Question: Can you provide the account number mentioned in the document?
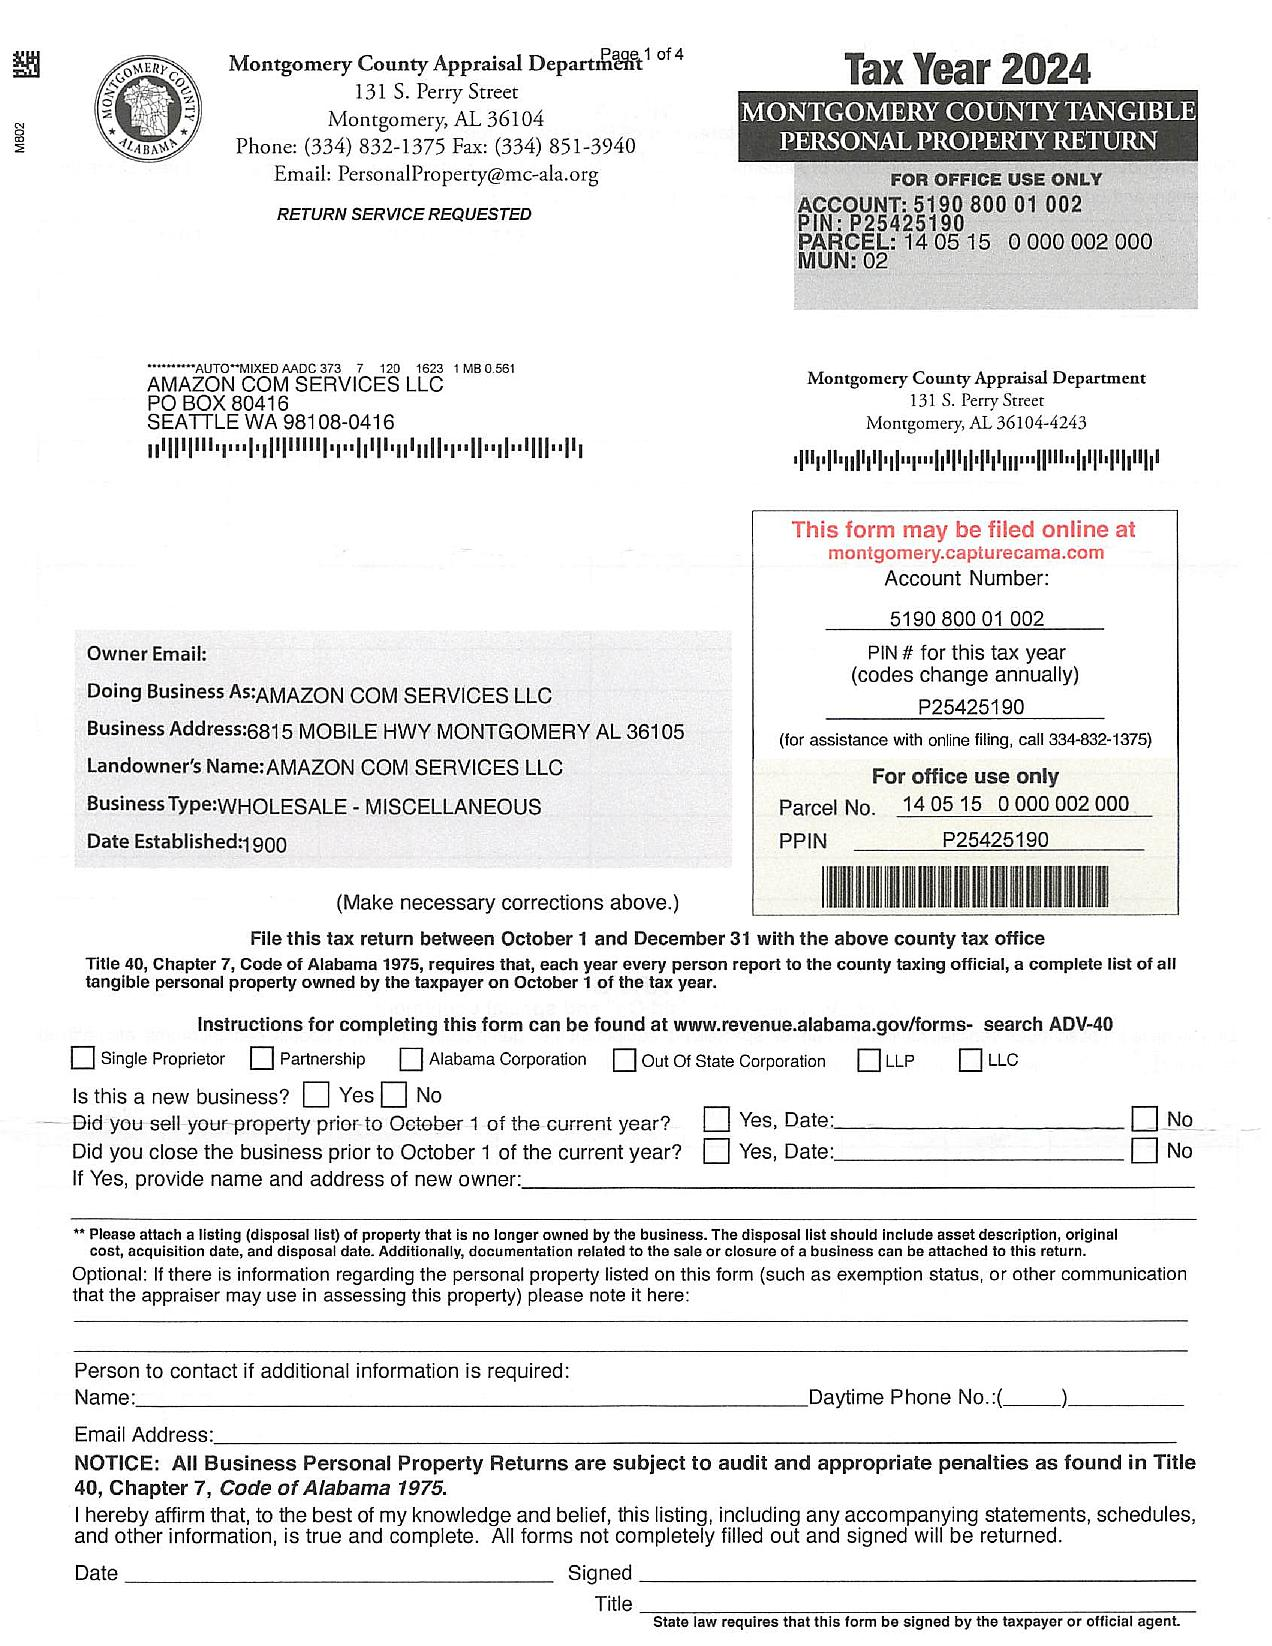
Answer: "5190 800 01 002"